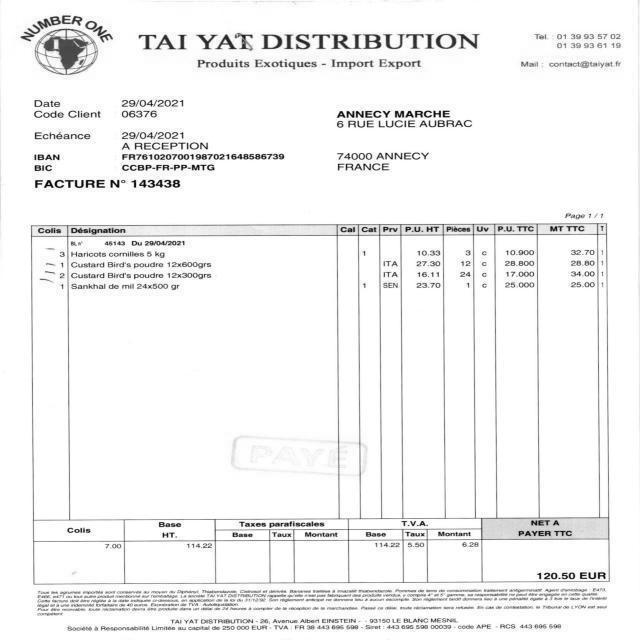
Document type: Invoice